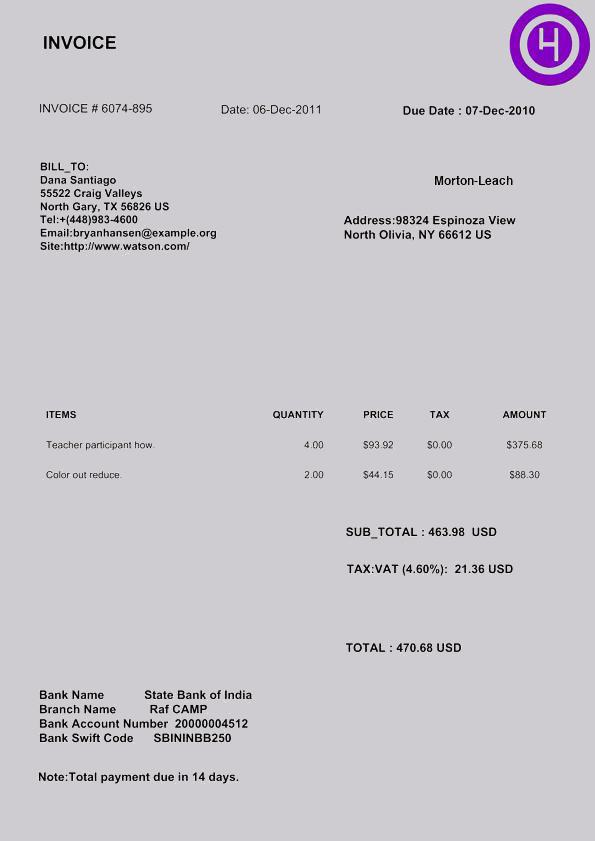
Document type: Invoice